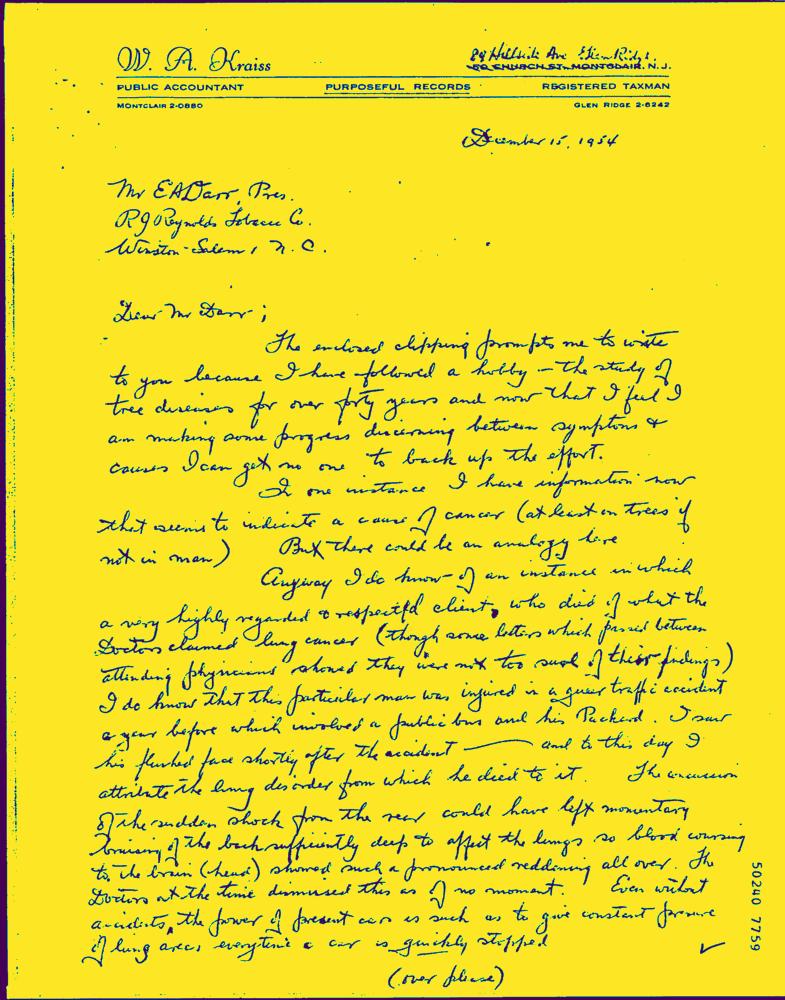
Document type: Hand-Written